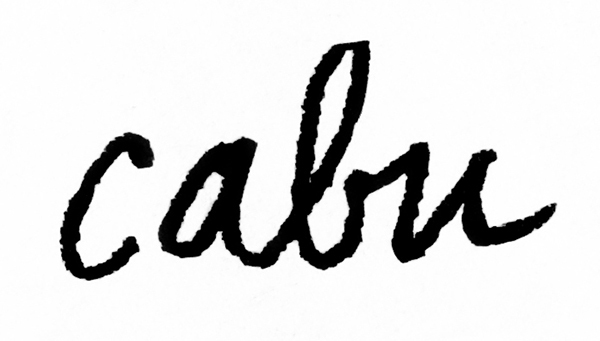
Signature of: cabu